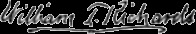
Signature of: william trost richards